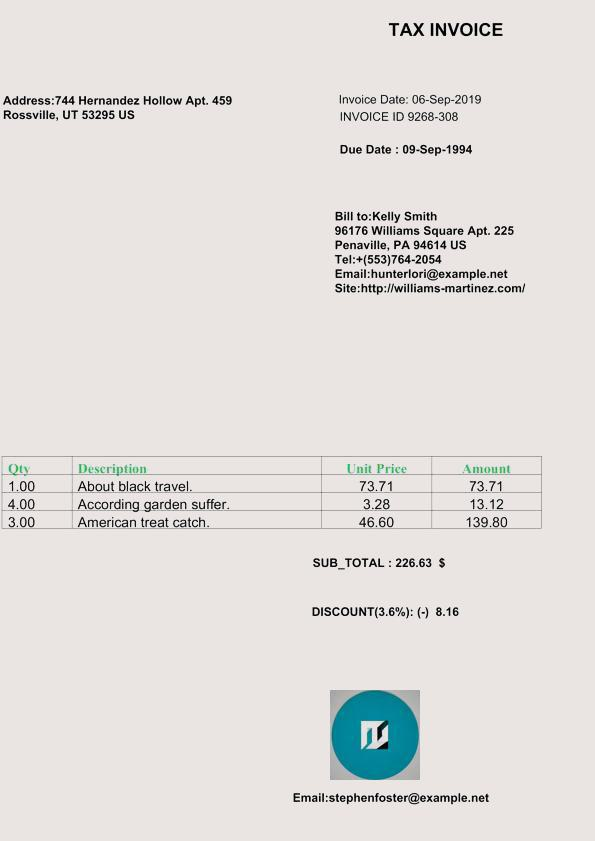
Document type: Invoice